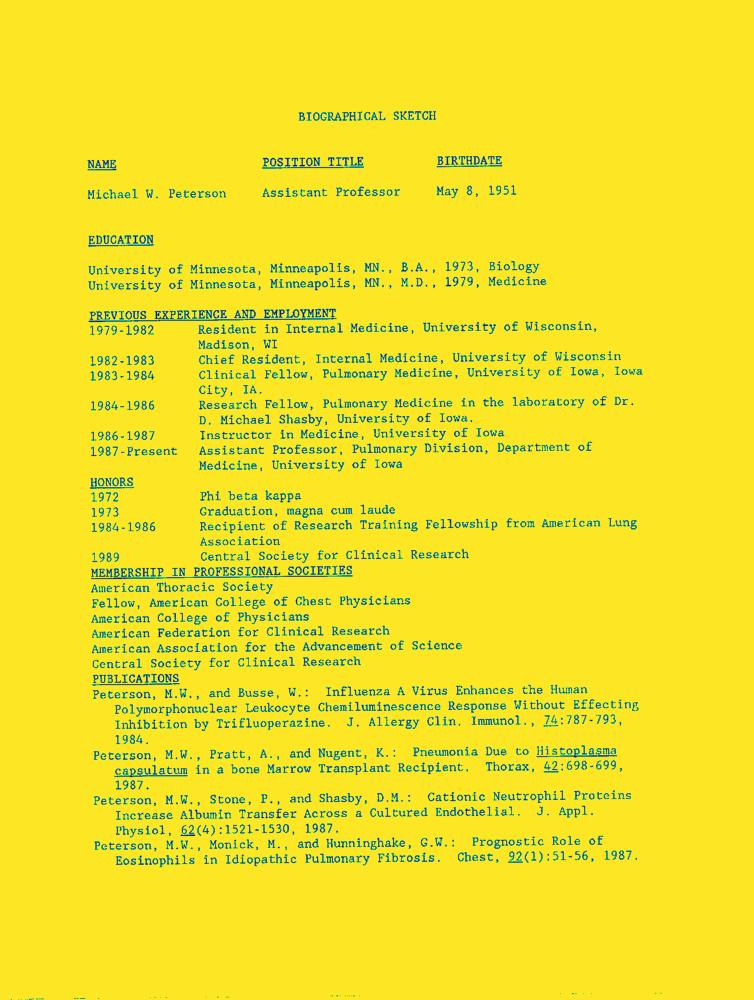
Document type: Resume-Doc